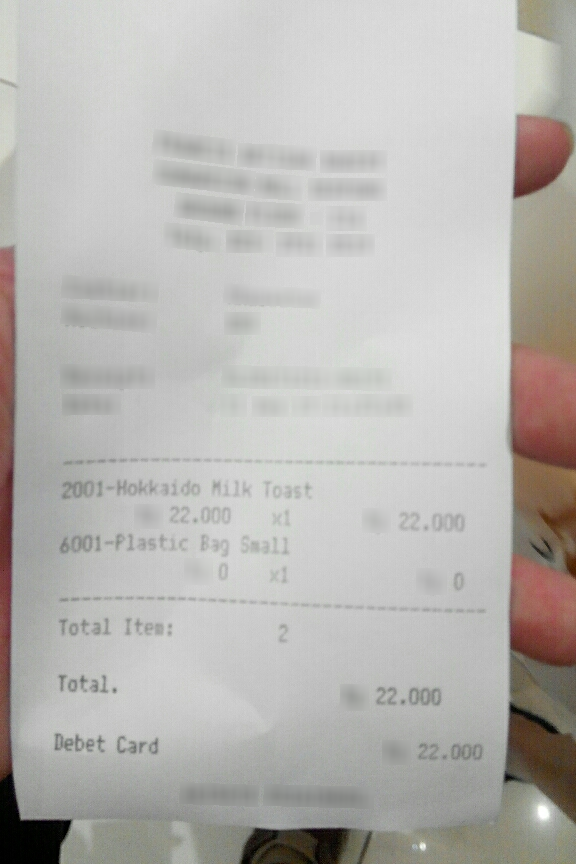
Number of items: 2
Total: 22.000
OCR text regions:
text: 2001-Hokkaido
text: Milk
text: Toast
text: 22.000
text: x1
text: 22.000
text: 6001-Plastic
text: Bag
text: Small
text: 0
text: x1
text: 0
text: Total
text: Item:
text: 2
text: Total.
text: 22.000
text: Debet
text: Card
text: 22.000